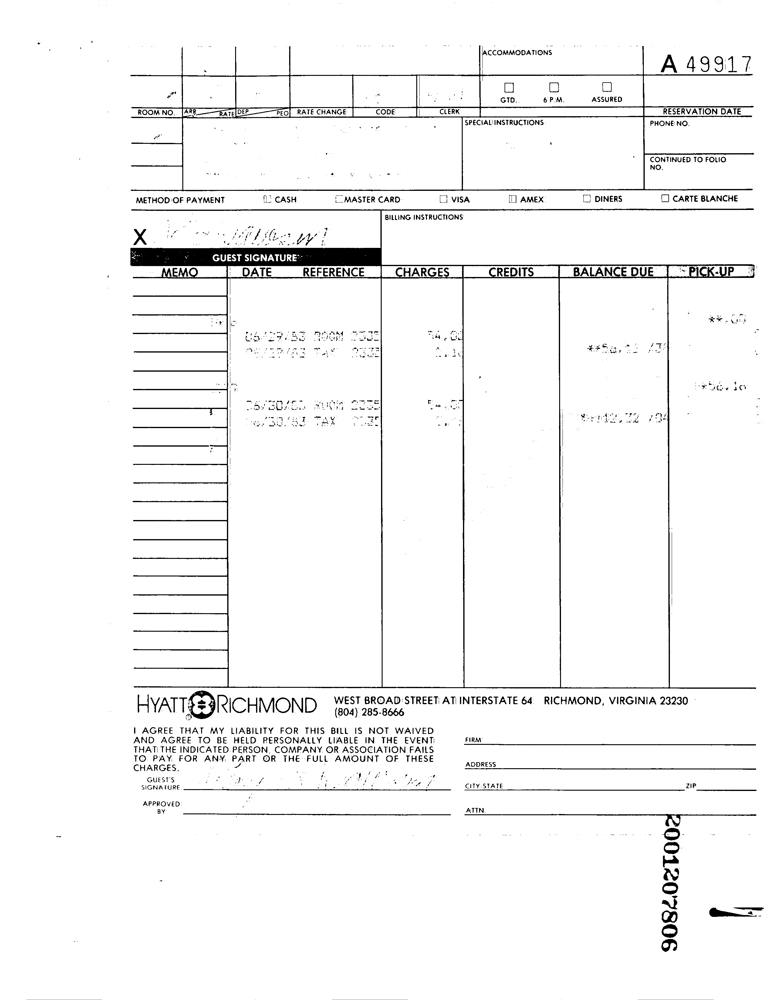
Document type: Invoice